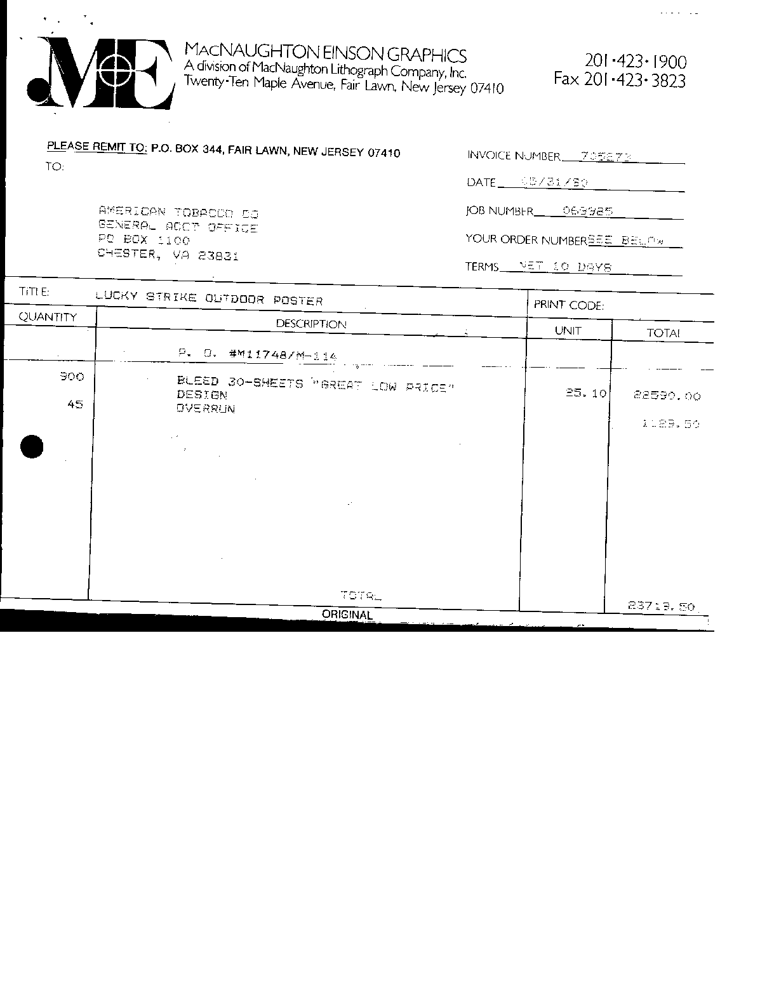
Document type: Invoice